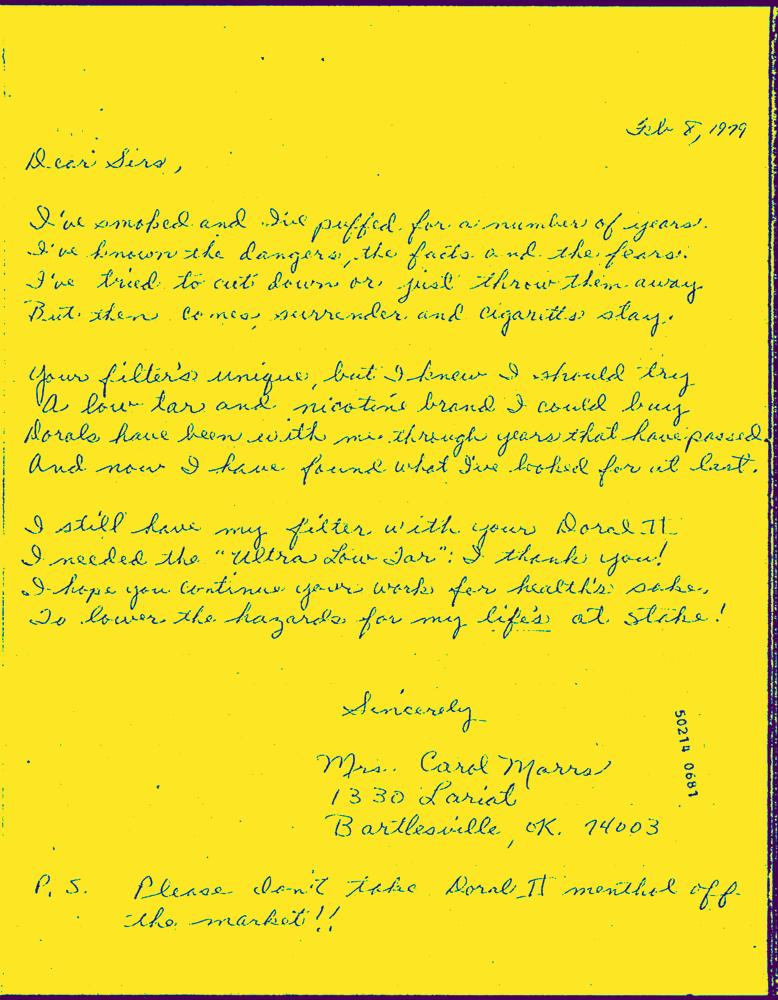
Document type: Hand-Written